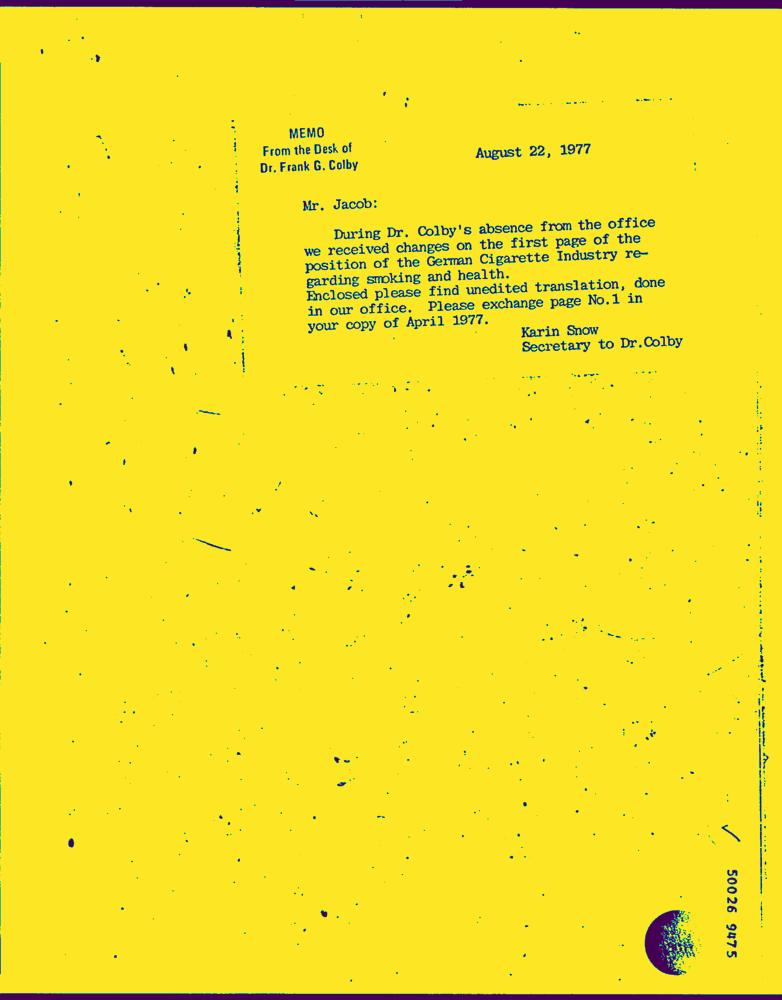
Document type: Hand-Written